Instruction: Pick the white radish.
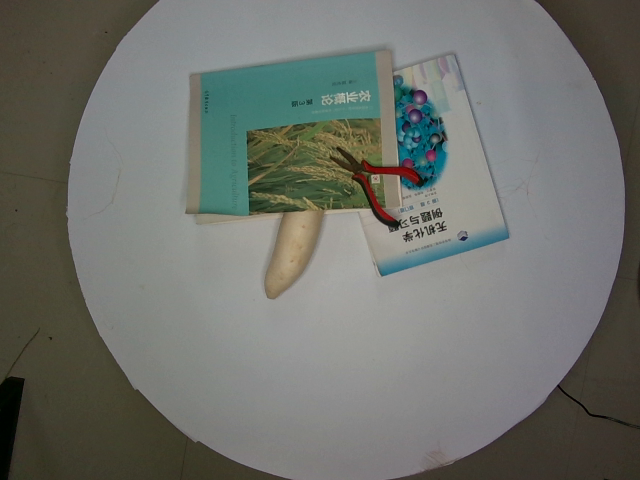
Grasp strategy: vertical